Question: What is the property identification or parcel number listed?
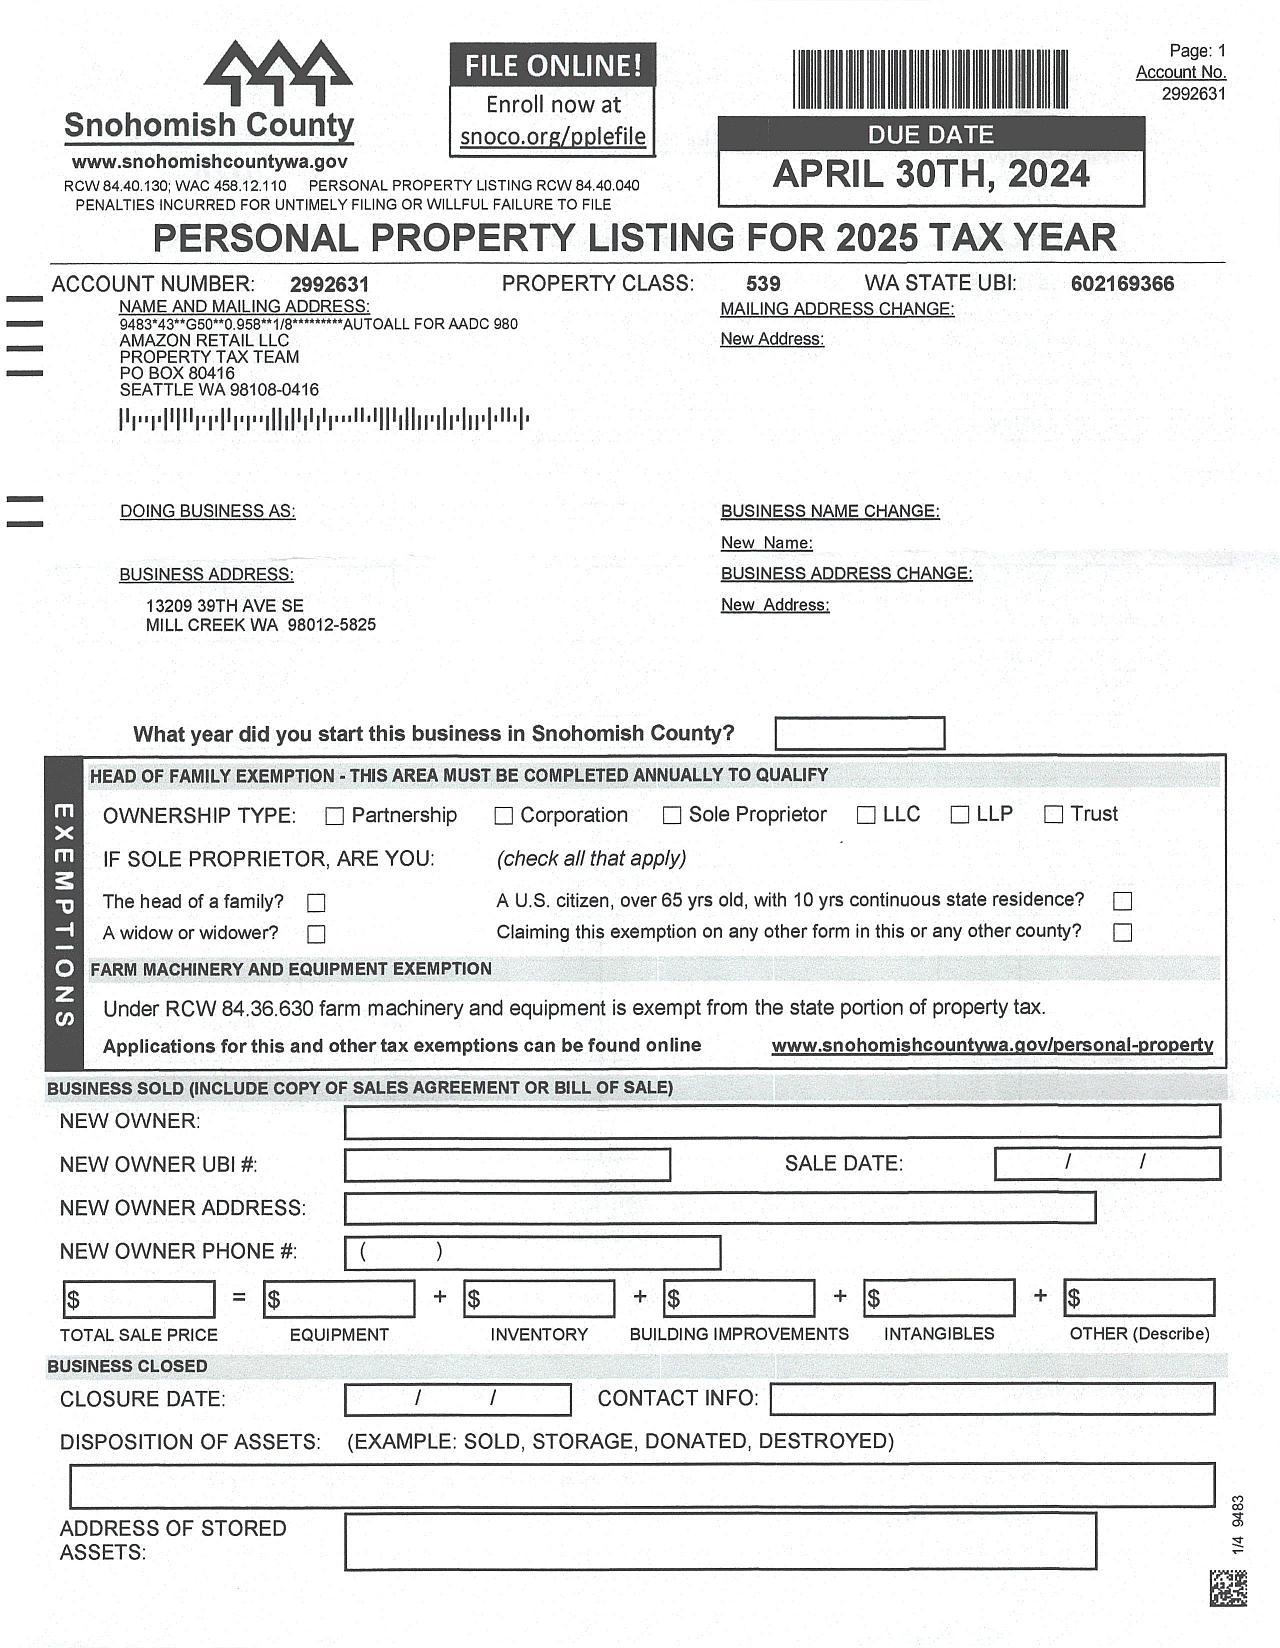
Answer: "602169366"